Please extract the written amount, numerical amount, recipient's name, date on the cheque, and the bank's name from the image.
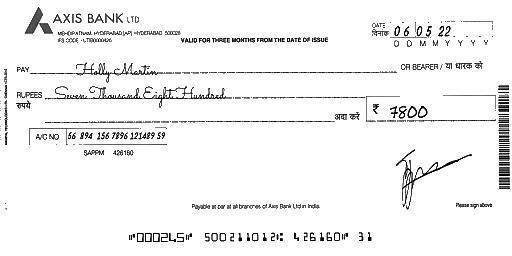
amt_in_words: Seven Thousand Eight Hundred
amt_in_figures: 7800
payee_name: Holly Martin
bank_name: AXIS BANK
cheque_date: 06/05/22